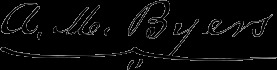
Signature of: alexander mcburney byers